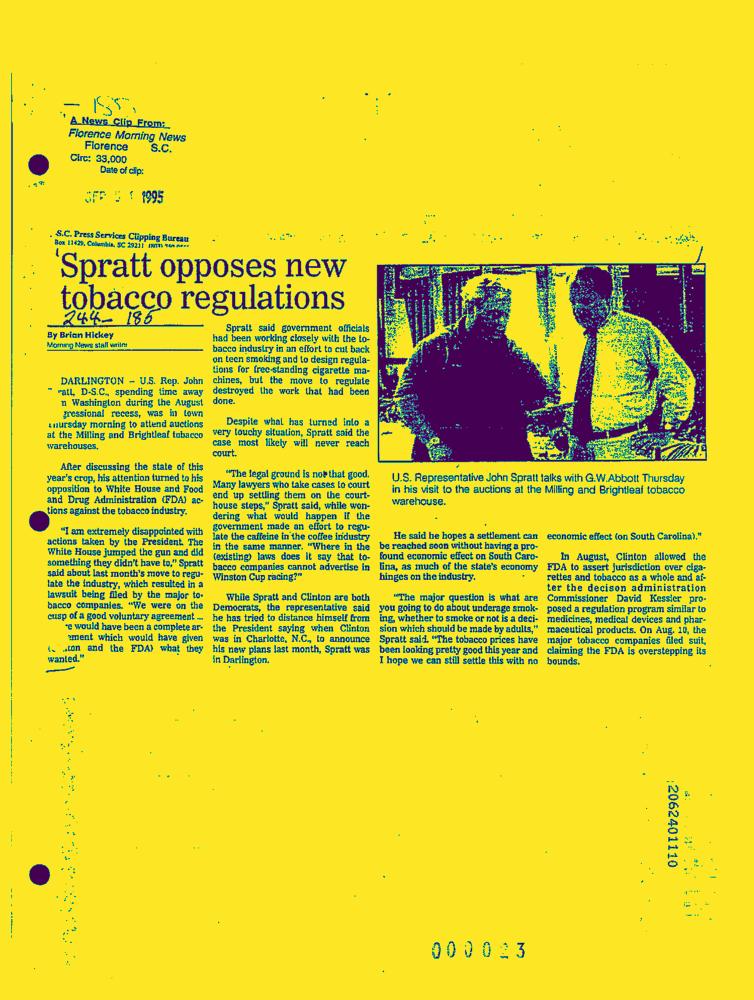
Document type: News-Article